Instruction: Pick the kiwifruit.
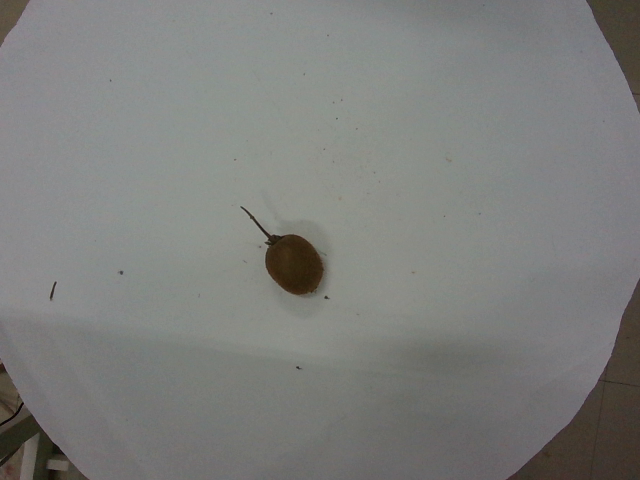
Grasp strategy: vertical